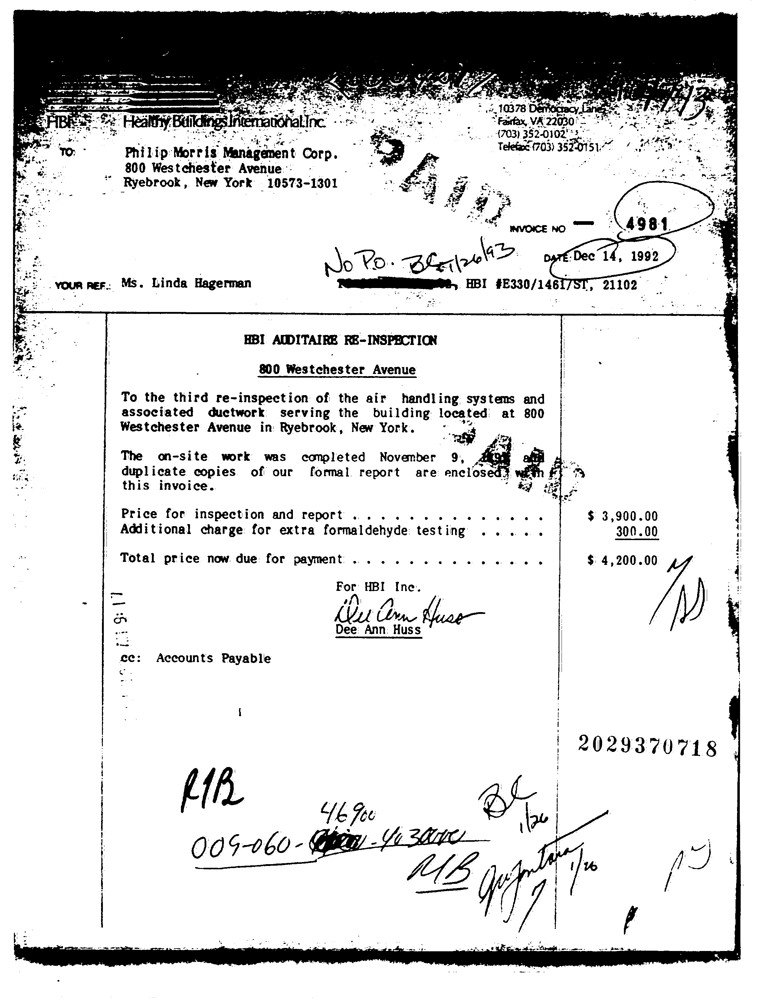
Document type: Invoice